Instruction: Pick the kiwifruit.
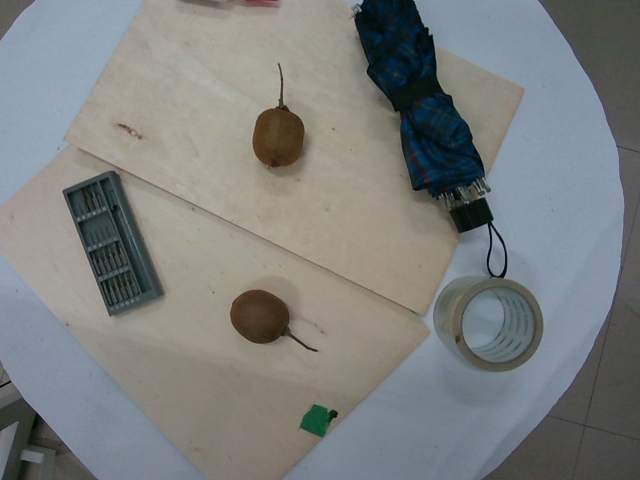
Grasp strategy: vertical